Question: What might the diagnosis be?
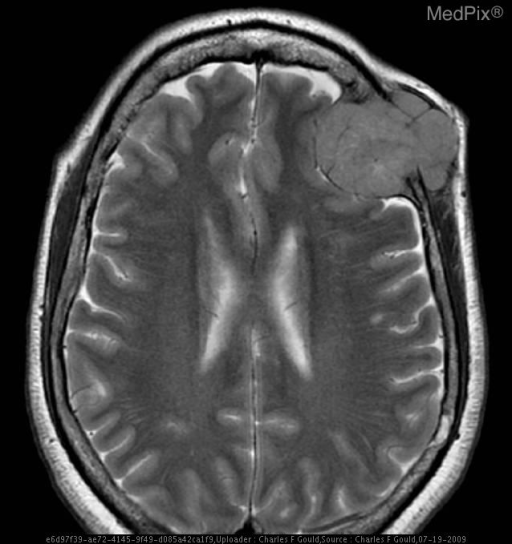
Answer: The possible diagnosis includes •  Surgical defect
•  Lytic metastasis
•  Hemangioma
•  Brown Tumor
•  Hemangiopericytoma
•  Meningioma (multiple or Meningiomatosis)
•  Multiple myeloma.